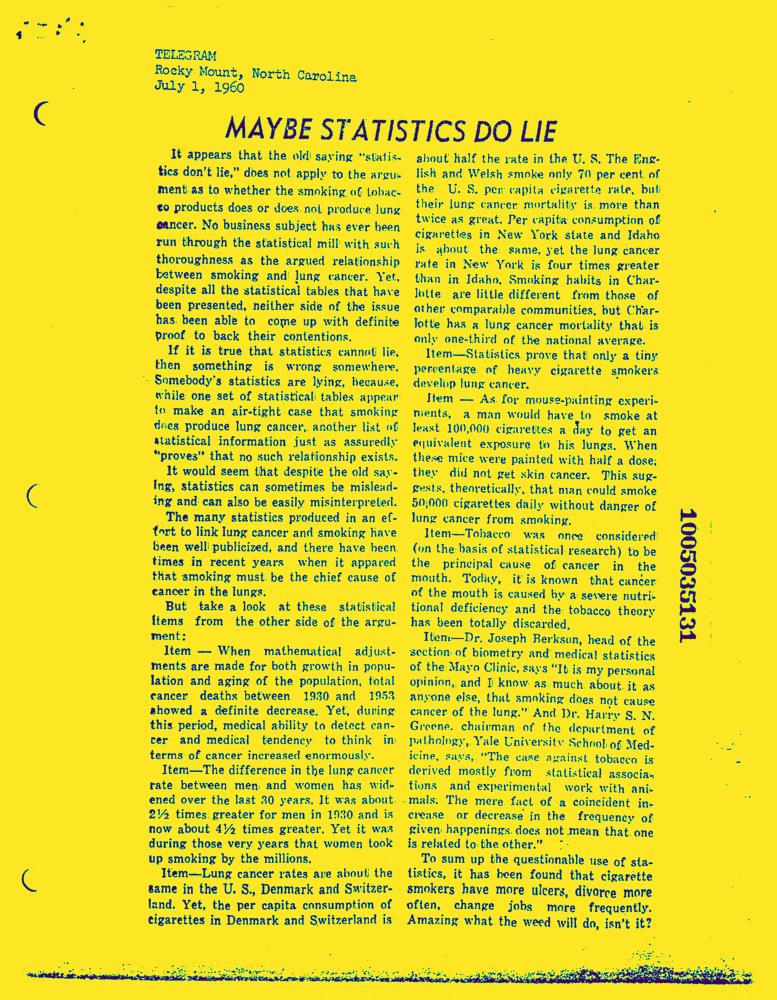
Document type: News-Article